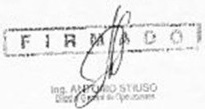
Signature of: jaime stiuso